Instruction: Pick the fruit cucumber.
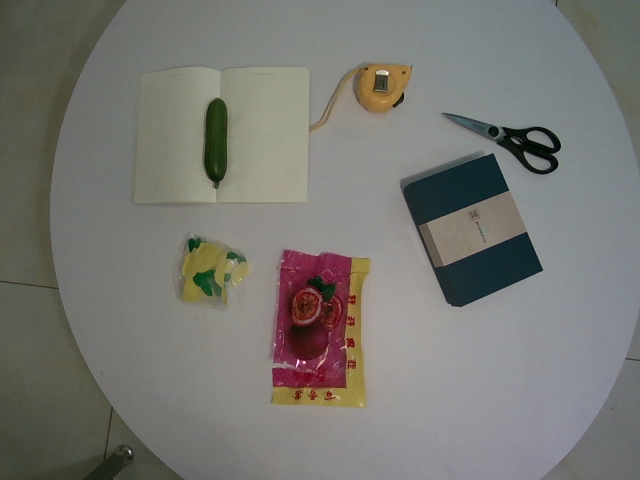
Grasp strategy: vertical